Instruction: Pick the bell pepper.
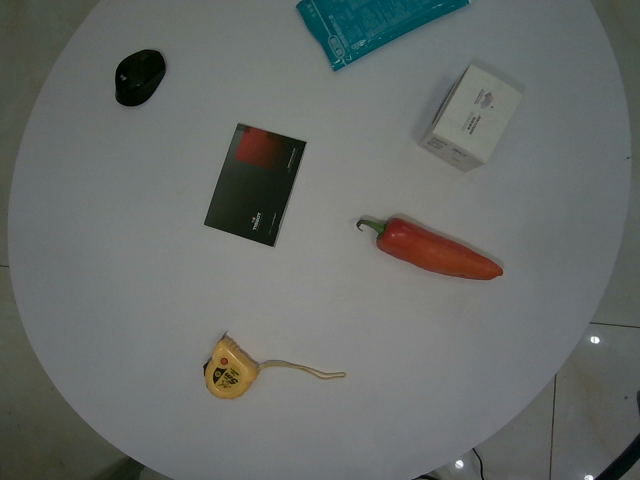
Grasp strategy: vertical